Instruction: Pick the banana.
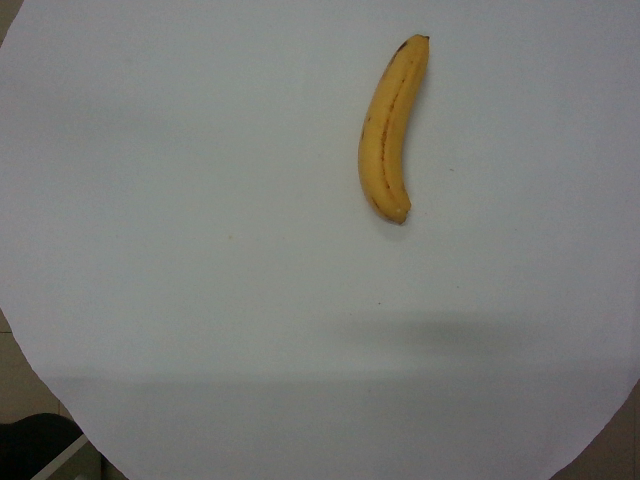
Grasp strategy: vertical